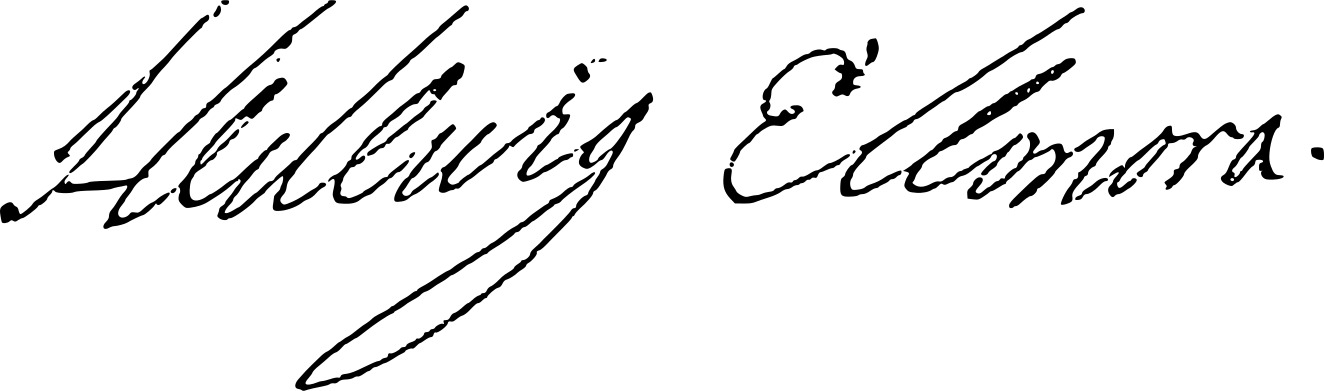
Signature of: hedvig eleonora of holstein gottorp